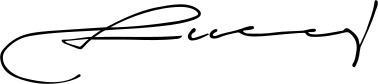
Signature of: gramoz ruçi